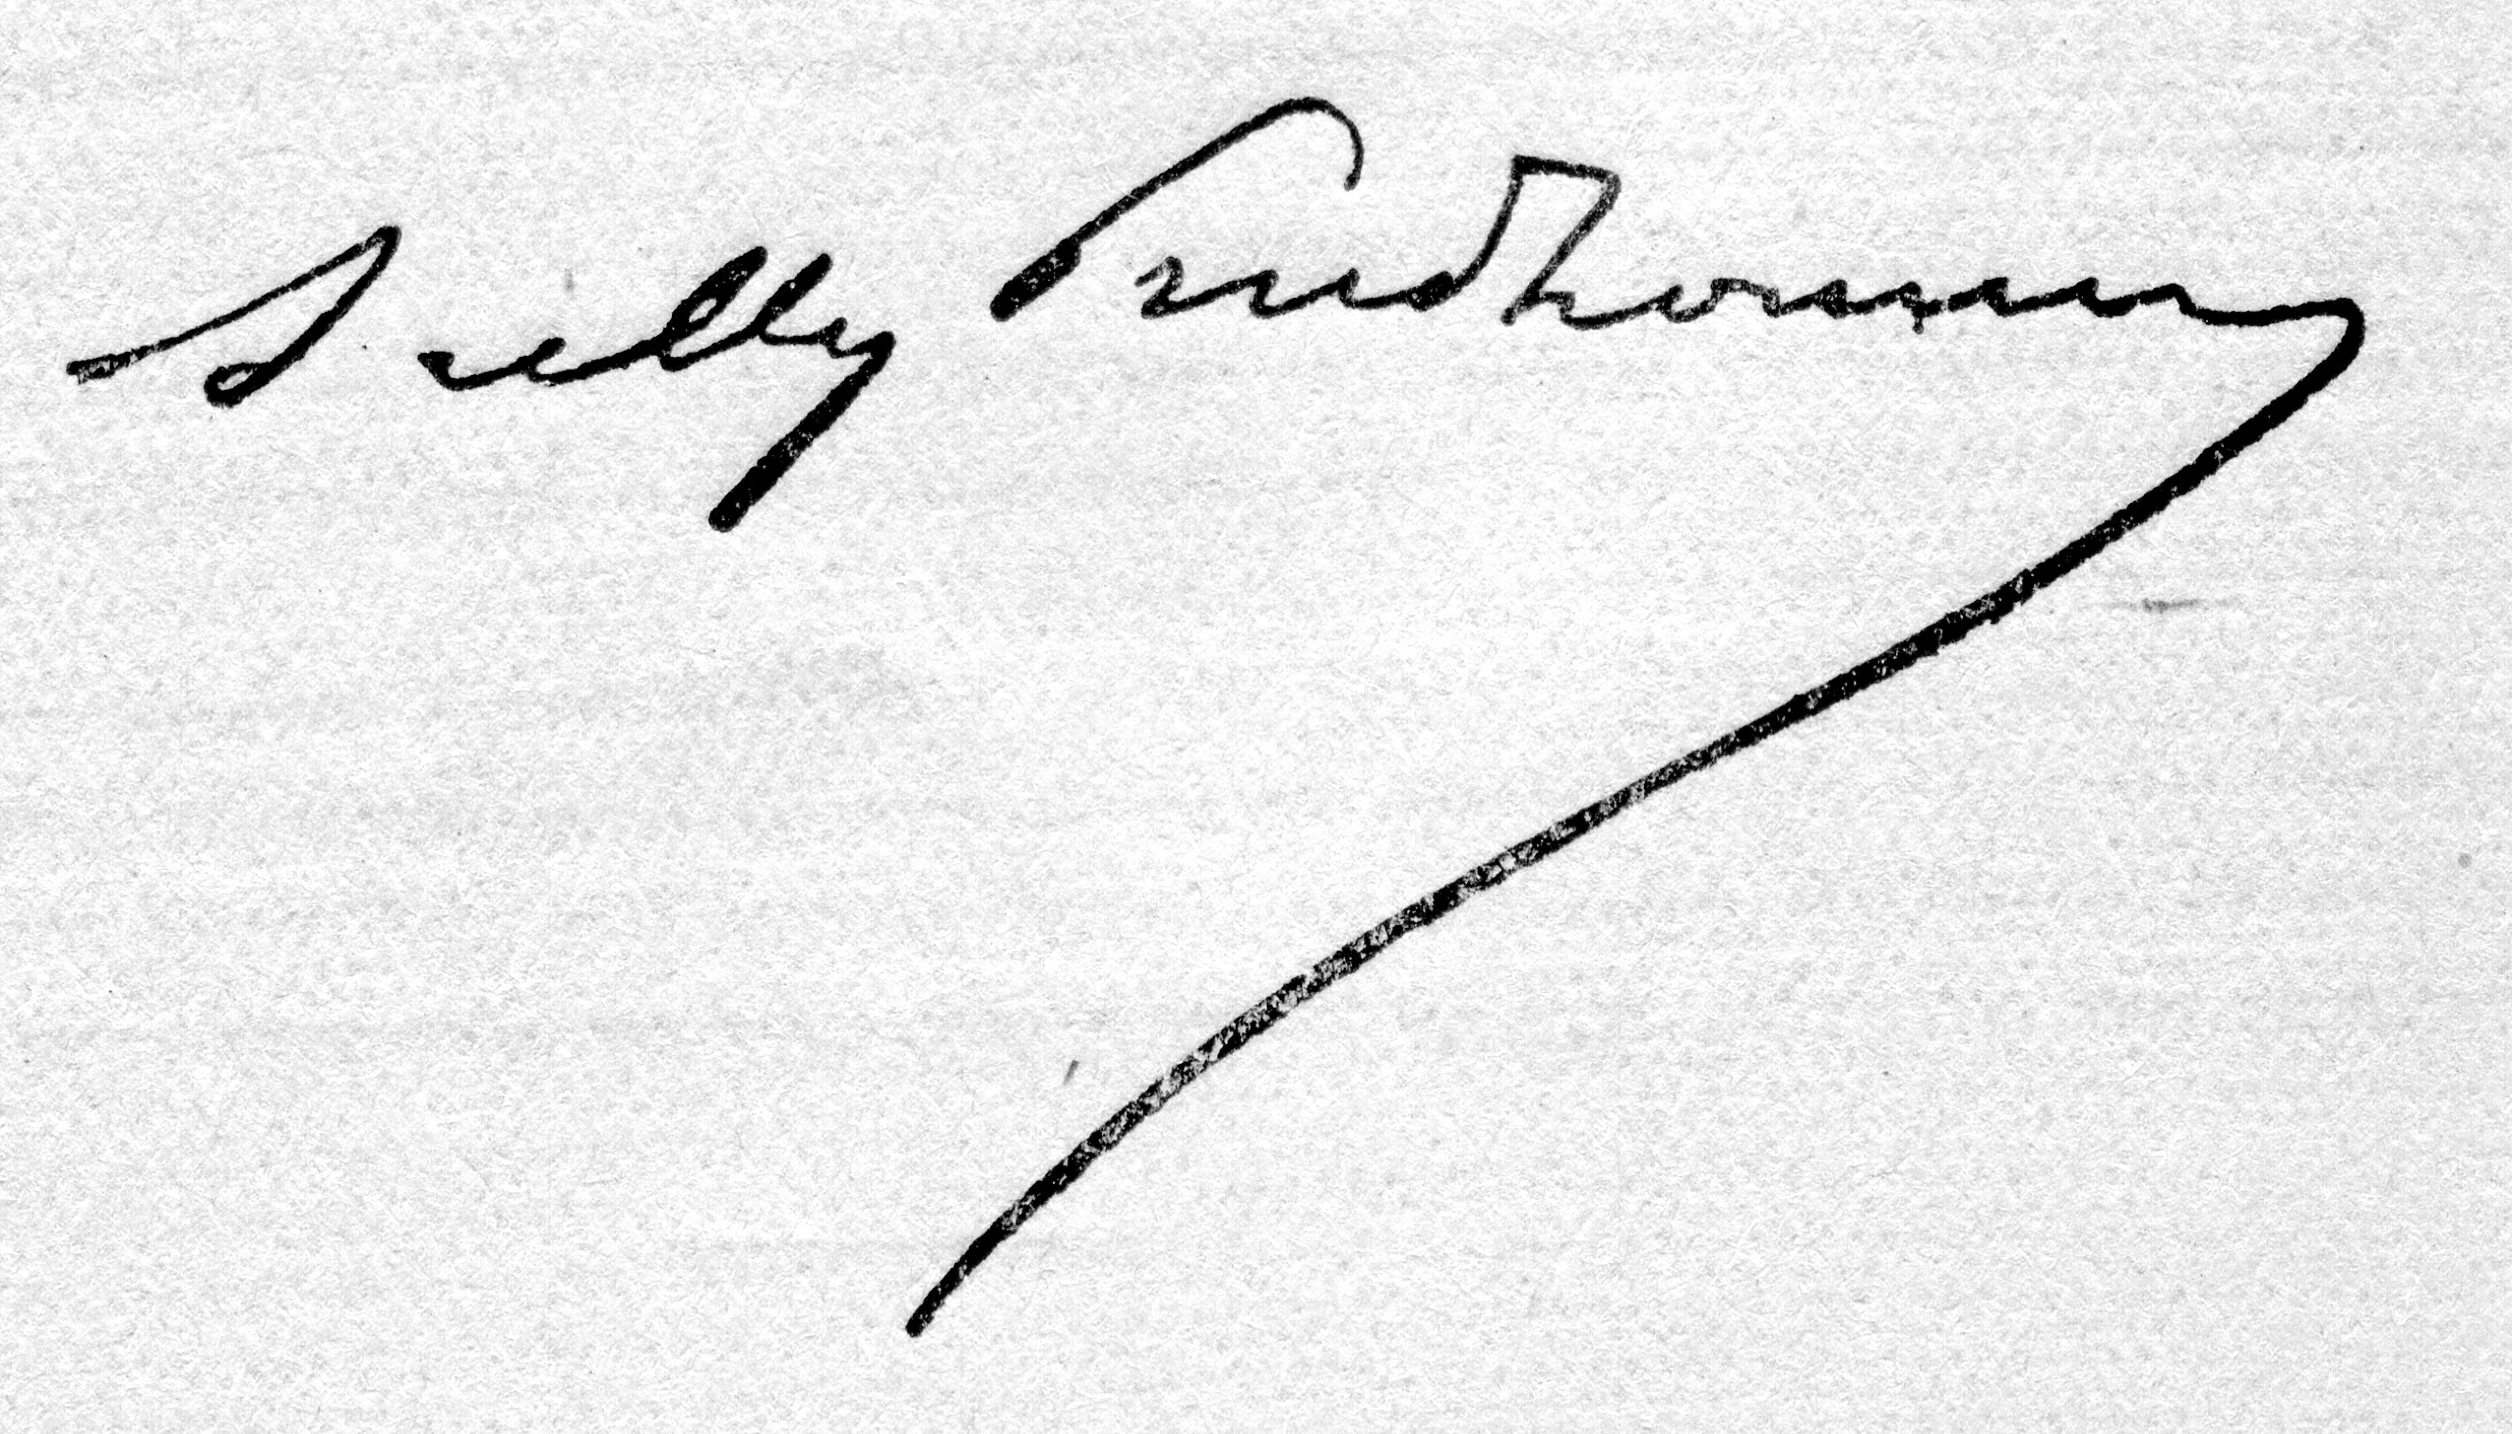
Signature of: sully prudhomme